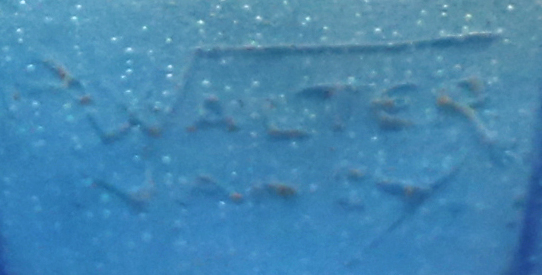
Signature of: victor amalric walter